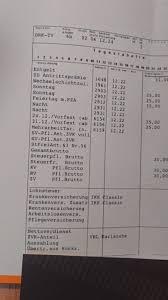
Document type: Invoice